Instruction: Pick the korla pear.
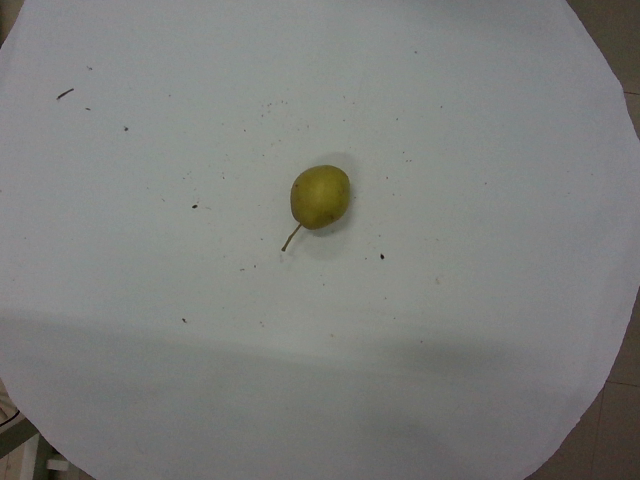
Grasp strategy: vertical